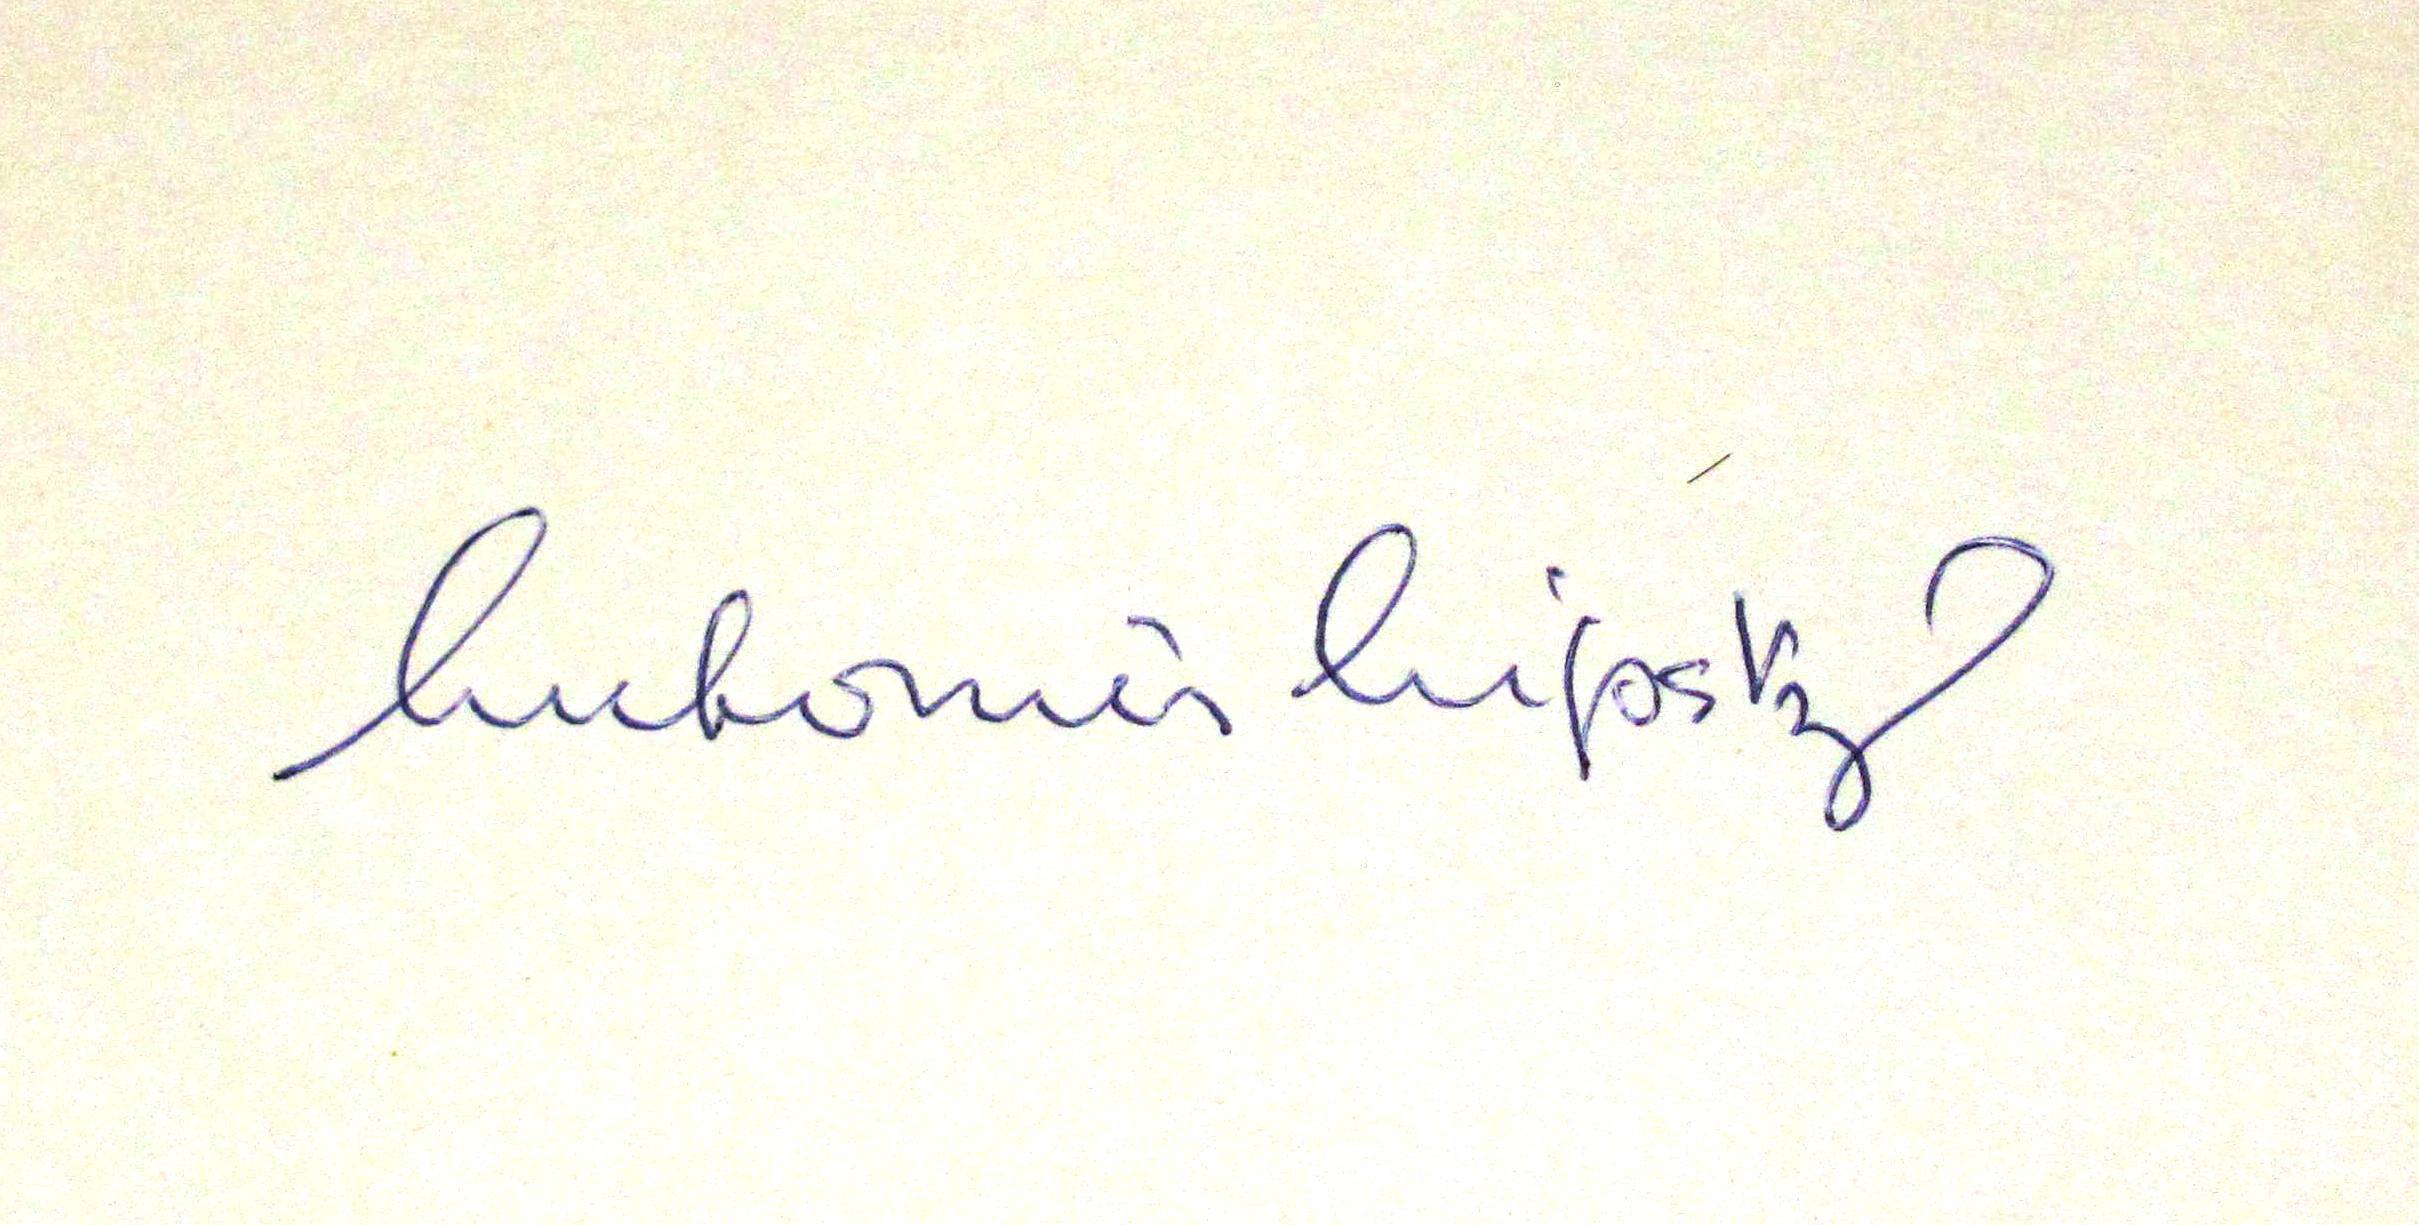
Signature of: lubomír lipský